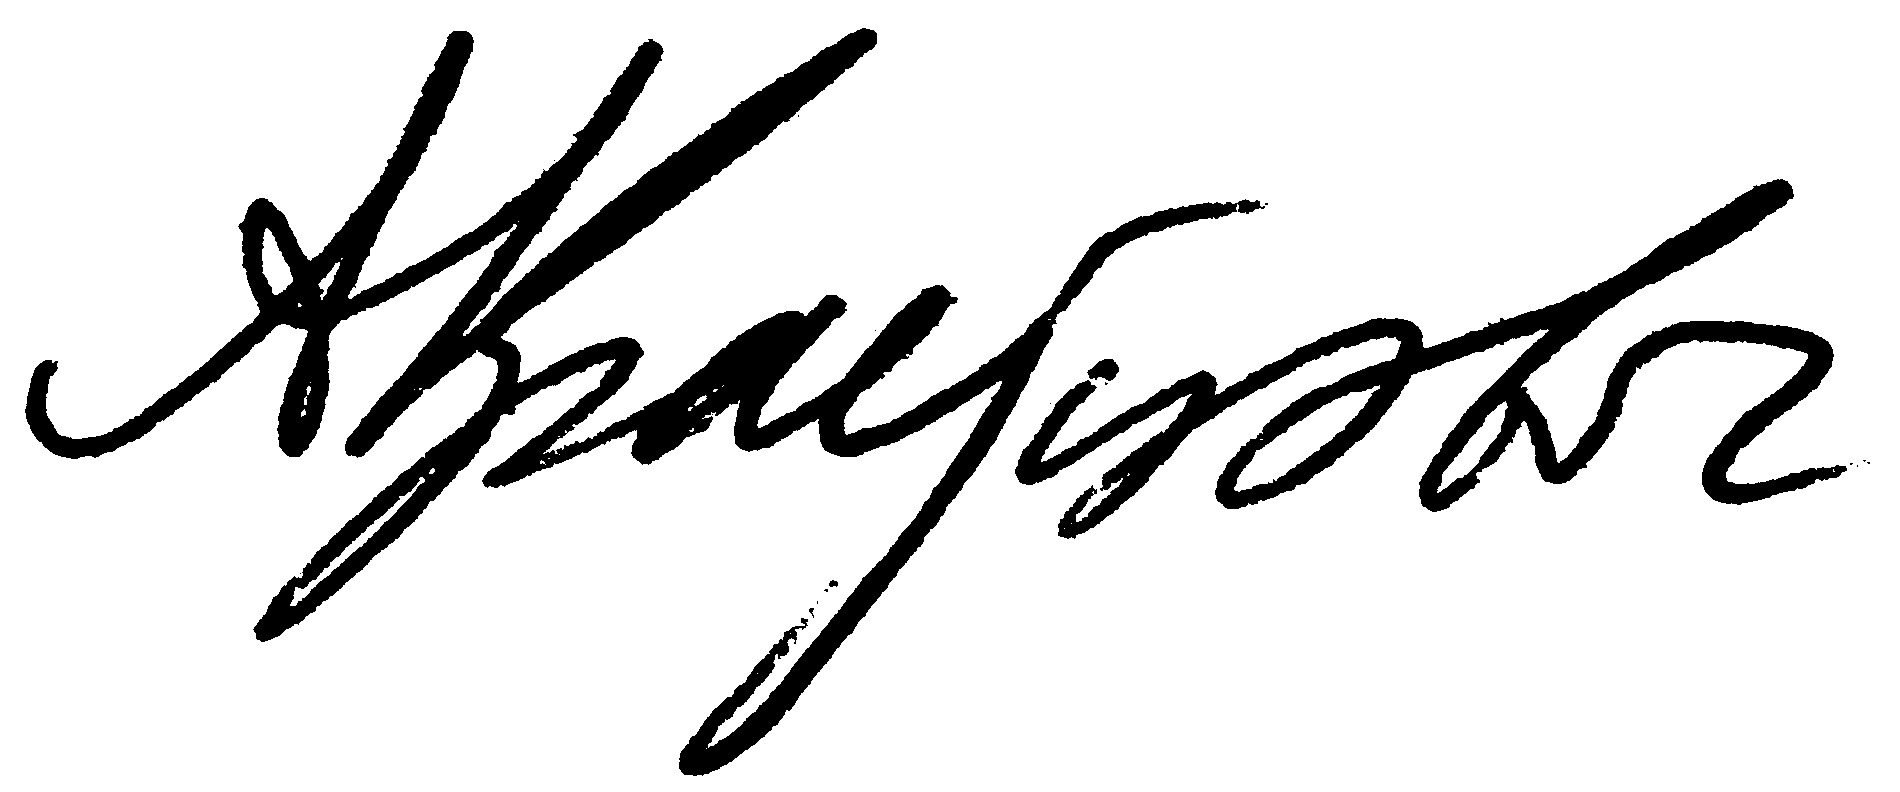
Signature of: alexander kravtsevich